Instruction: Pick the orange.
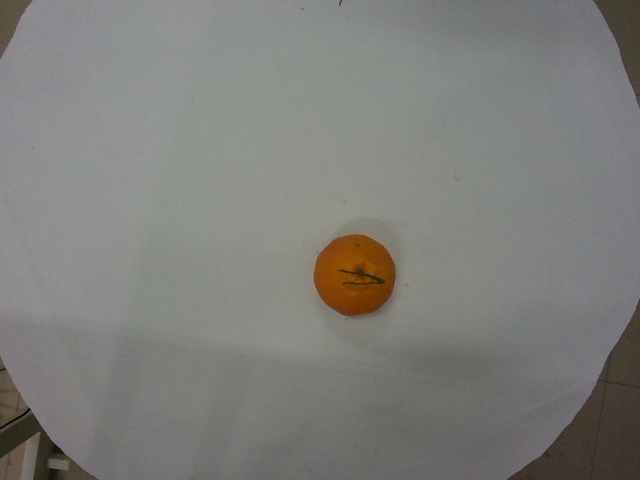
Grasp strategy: vertical